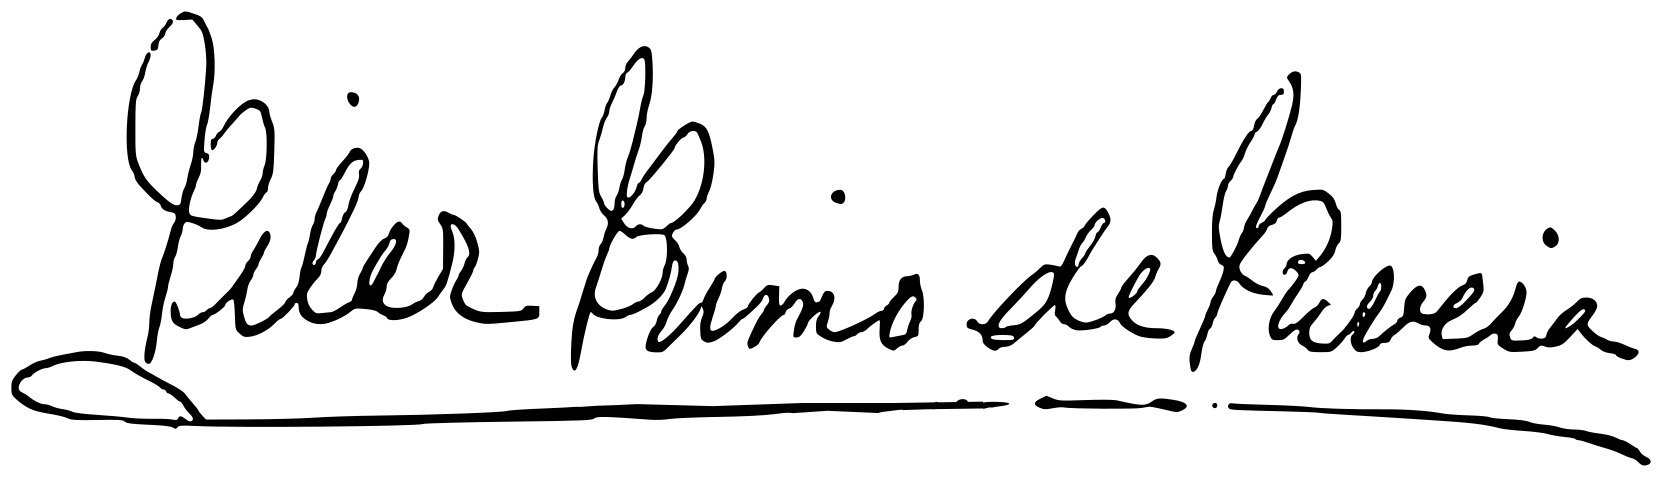
Signature of: pilar primo de rivera